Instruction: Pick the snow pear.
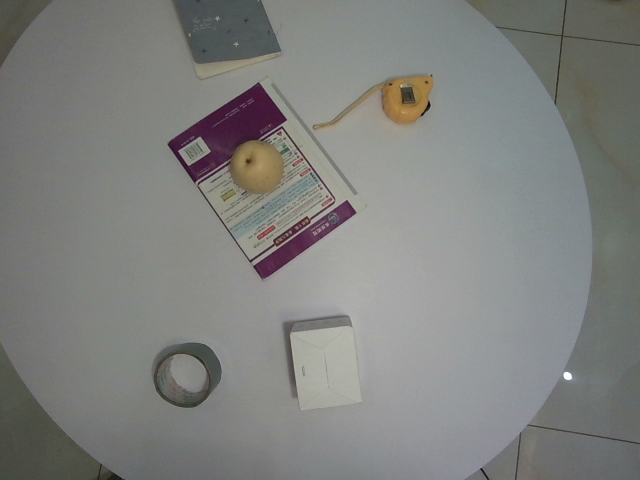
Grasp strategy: vertical